Retrieve the amount in words, amount in figures, name of the payee, date on the cheque, and the bank name from the image.
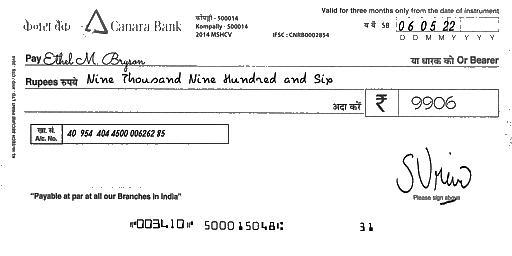
amt_in_words: Nine Thousand Nine Hundred and Six
amt_in_figures: 9906
payee_name: Ethel M. Bryson
bank_name: Canara Bank
cheque_date: 06/05/22